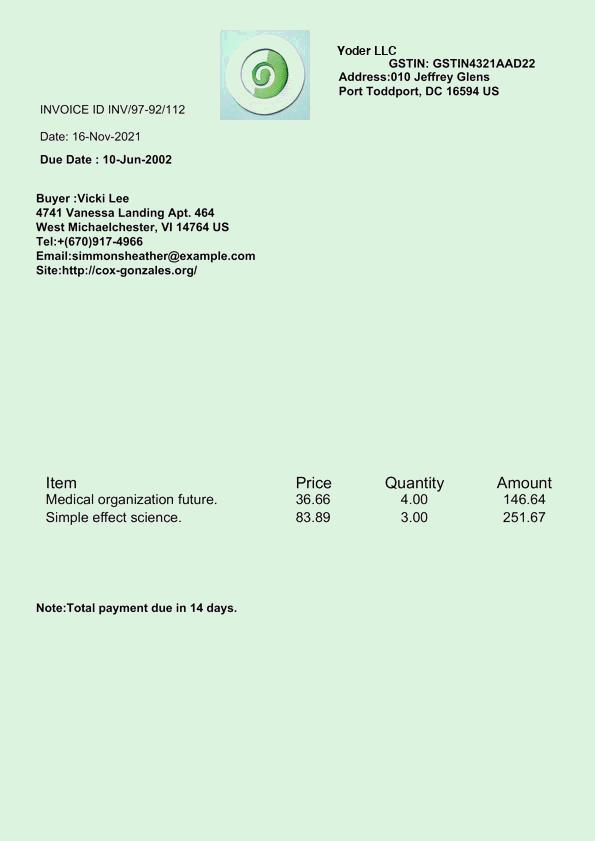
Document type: Invoice